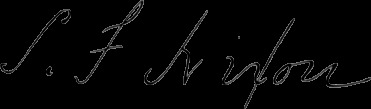
Signature of: s frederick nixon